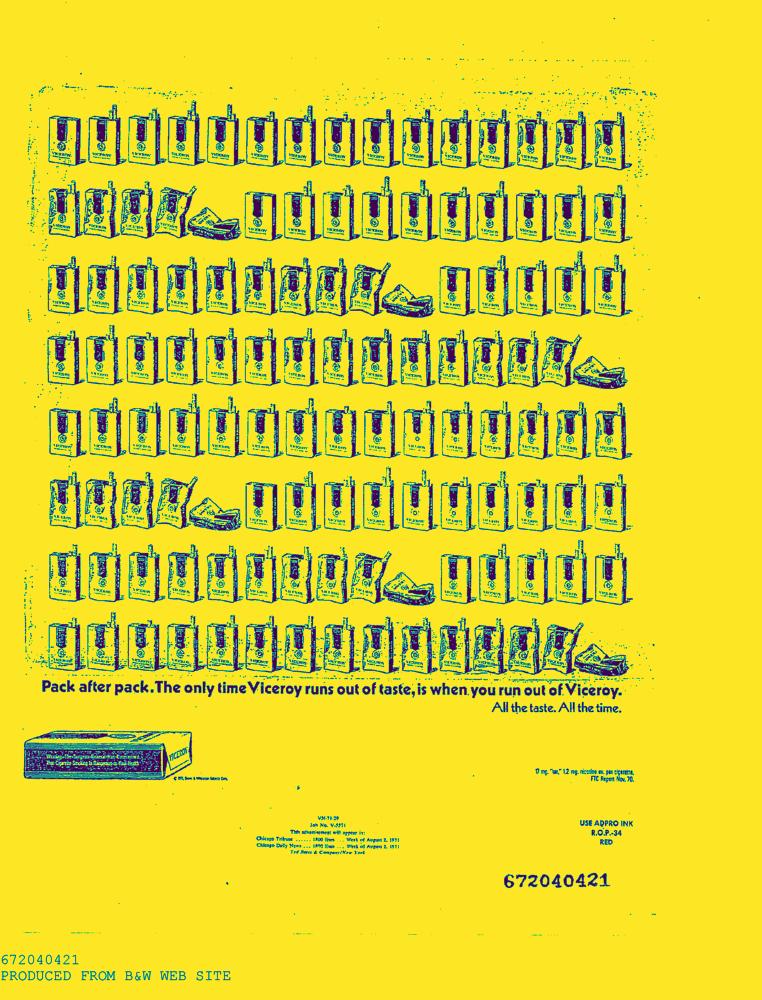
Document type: AD